Question: Explain the disease:
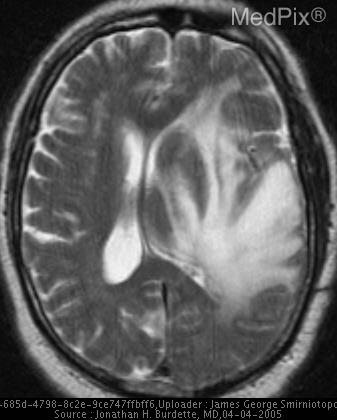
Answer: The disease is discussed as: Meningiomas account for up to 26% of primary intracrainal tumors.  Annual incidence is about 6 per 100,000.  Most are sporadic.  Chromosome 22 (NF2 , 22q12) has mutations in almost all meningiomas.  Other loci with mutations have been noted as well.  A positive correlation has been noted with breast carcinoma.  Peak incidence is in the fifth to seventh decades.  Most meningiomas arise from arachnoid caps cells in the arachnoid granulations.  A lesser number arise from dural fibroblasts.

Meningiomas may be completely asymptomatic (>90%) or may present with hydrocephalus, seizures, focal neurological deficits, headaches, and neuropathies.  Symptoms usually depend on the location of the lesion.  90% are supratentorial. Common locations include the parasagital region, cerebral convexities and sphenoid ridge.  Others include the olfactory groove and the parasellar region.

Meningiomas enhance uniformly on CT and are usually slightly hyperdense compared to surrounding brain on NCECT.  About one-quarter calcify.  With MRI, meningiomas are usually isointense on T1 and hyperintense on T2, but can vary.  Homogeneous enhacement after gadolinium occurs as well.  Edema-like changes in the surrounding whate matter can occur and may persist for some time after removal of the mass.   The “dural tail” is found in a number of meningiomas (60-72%), but is not sensitive or specific enough to be a definitive sign.

Classifications of meningiomas is based on histologic grading.  WHO grade I are benign – typical meningioma (90%).  WHO grade II are atypical meningiomas (5-7%).  Anaplastic variants are WHO grade III (1-3%).  Subtypes of each grade are recognized.

Management includes clinical follow-up only, endovascular treatment, surgical excision, or radiotherapy.